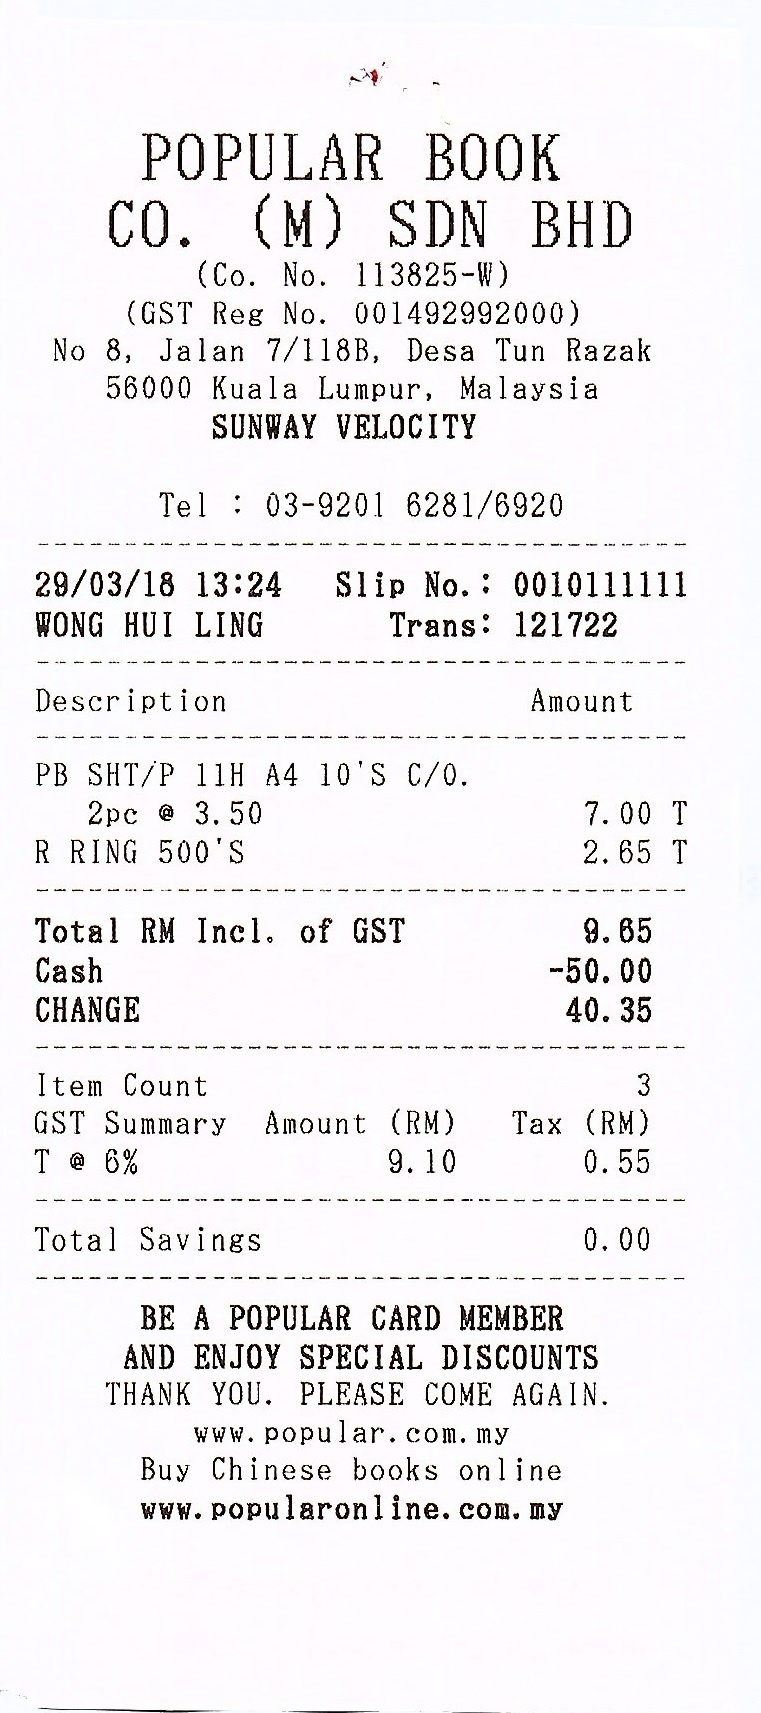
POPULAR BOOK
CO. (M) SDN BHD
(CO. NO. 113825-W)
(GST REG NO. 001492992000)
NO 8, JALAN 7/118B, DESA TUN RAZAK
56000 KUALA LUMPUR, MALAYSIA
SUNWAY VELOCITY
TEL: 03-9201 6281/6920
29/03/18
13:24
SLIP NO.: 0010111111
WONG HUI LING
TRANS: 121722
DESCRIPTION
AMOUNT
PB SHT/P 11H A4 10'S C/O.
2PC @ 3.50
7.00 T
R RING 500'S
2.65 T
TOTAL RM INCL. OF GST
9.65
CASH
-50.00
CHANGE
40.35
ITEM COUNT
GST SUMMARY
AMOUNT (RM)
TAX (RM)
3
T @ 6%
9.10
0.55
TOTAL SAVINGS
0.00
BE A POPULAR CARD MEMBER
AND ENJOY SPECIAL DISCOUNTS
THANK YOU. PLEASE COME AGAIN.
WWW.POPULAR.COM.MY
BUY CHINESE BOOKS ONLINE
WWW.POPULARONLINE.COM.MY